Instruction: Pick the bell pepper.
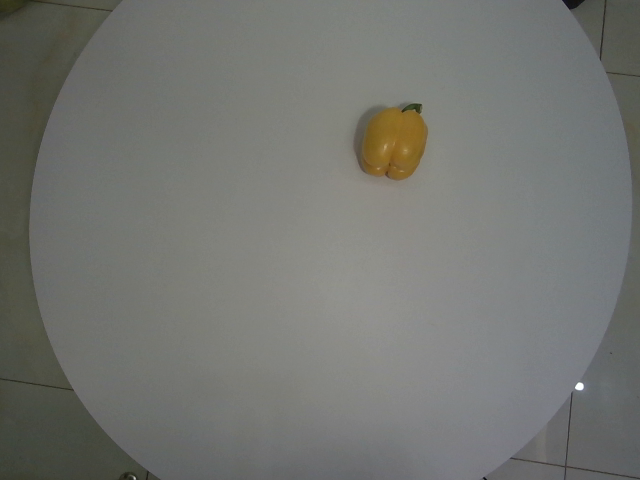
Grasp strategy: vertical